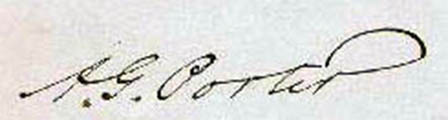
Signature of: albert g porter